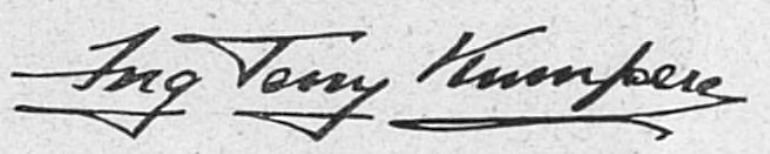
Signature of: antonín kumpera